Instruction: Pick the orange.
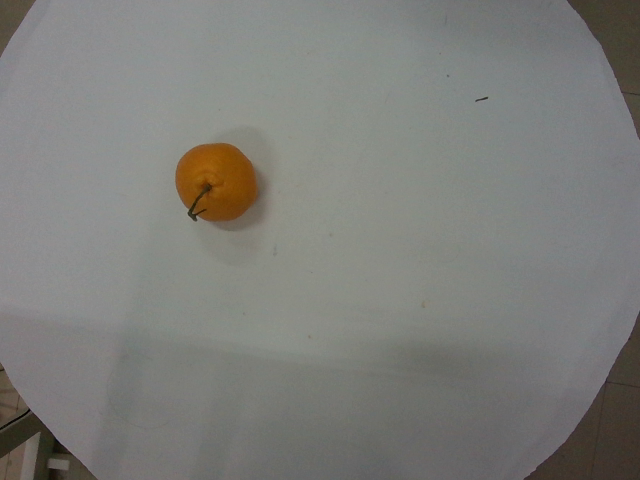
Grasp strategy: vertical